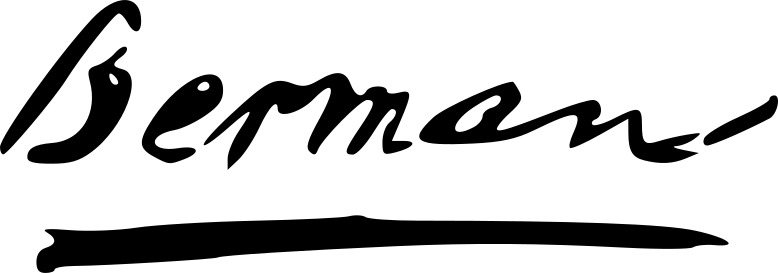
Signature of: marietta berman